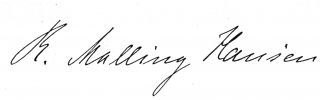
Signature of: rasmus malling hansen